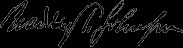
Signature of: bradley tyler johnson